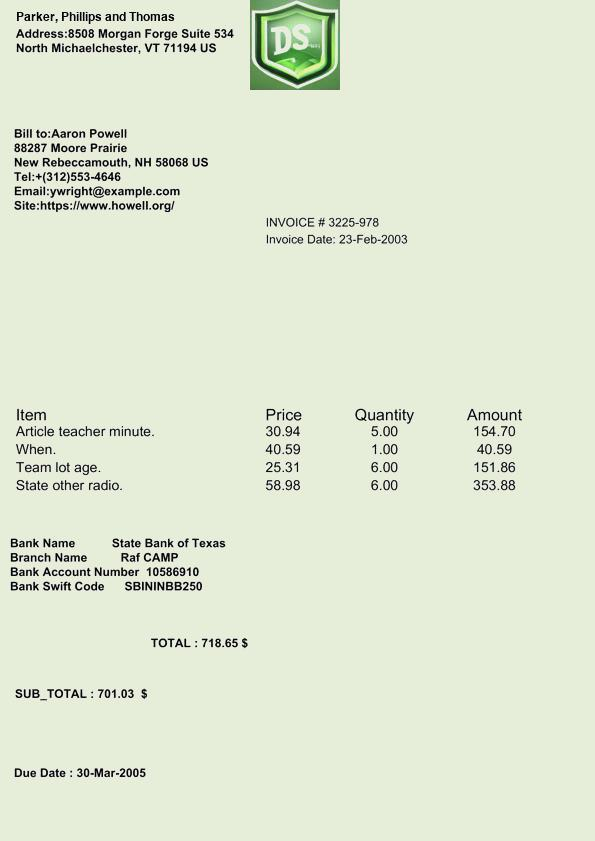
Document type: Invoice